Question: How is the history relevant to the case?
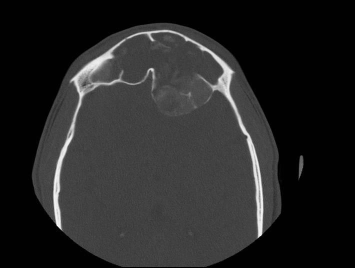
Answer: The patient's history of Patient presented after a 9-month cruise - his parents did not recognize his face.  His nose was bigger and his eyes were farther apart than they remembered.  He complained of slight frontal headaches, but had no other symptoms. is key in understanding the case.